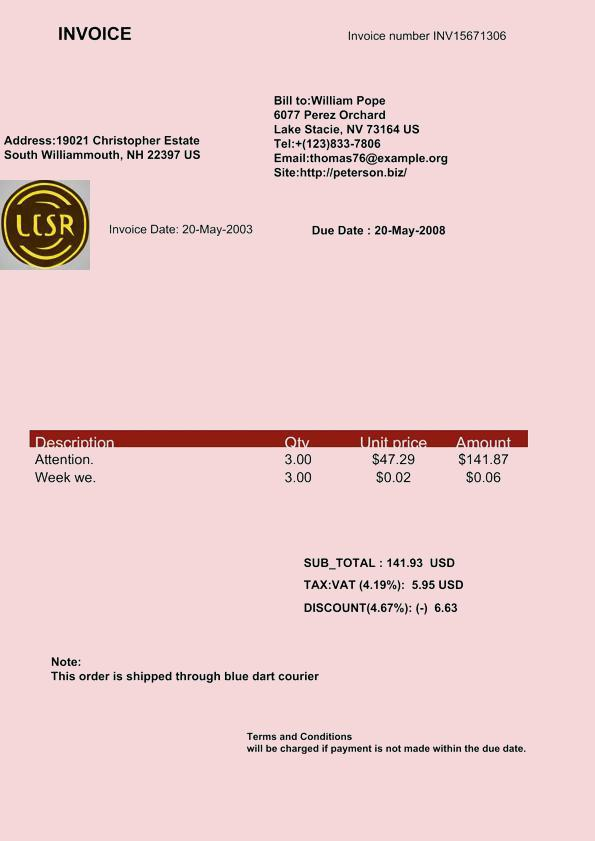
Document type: Invoice